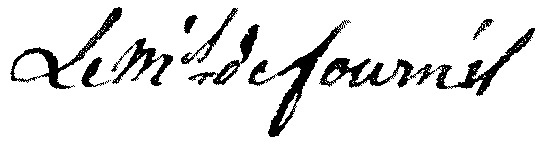
Signature of: jules marie henri de faret de fournès